Question: What is the date of the hearing as scheduled in the document?
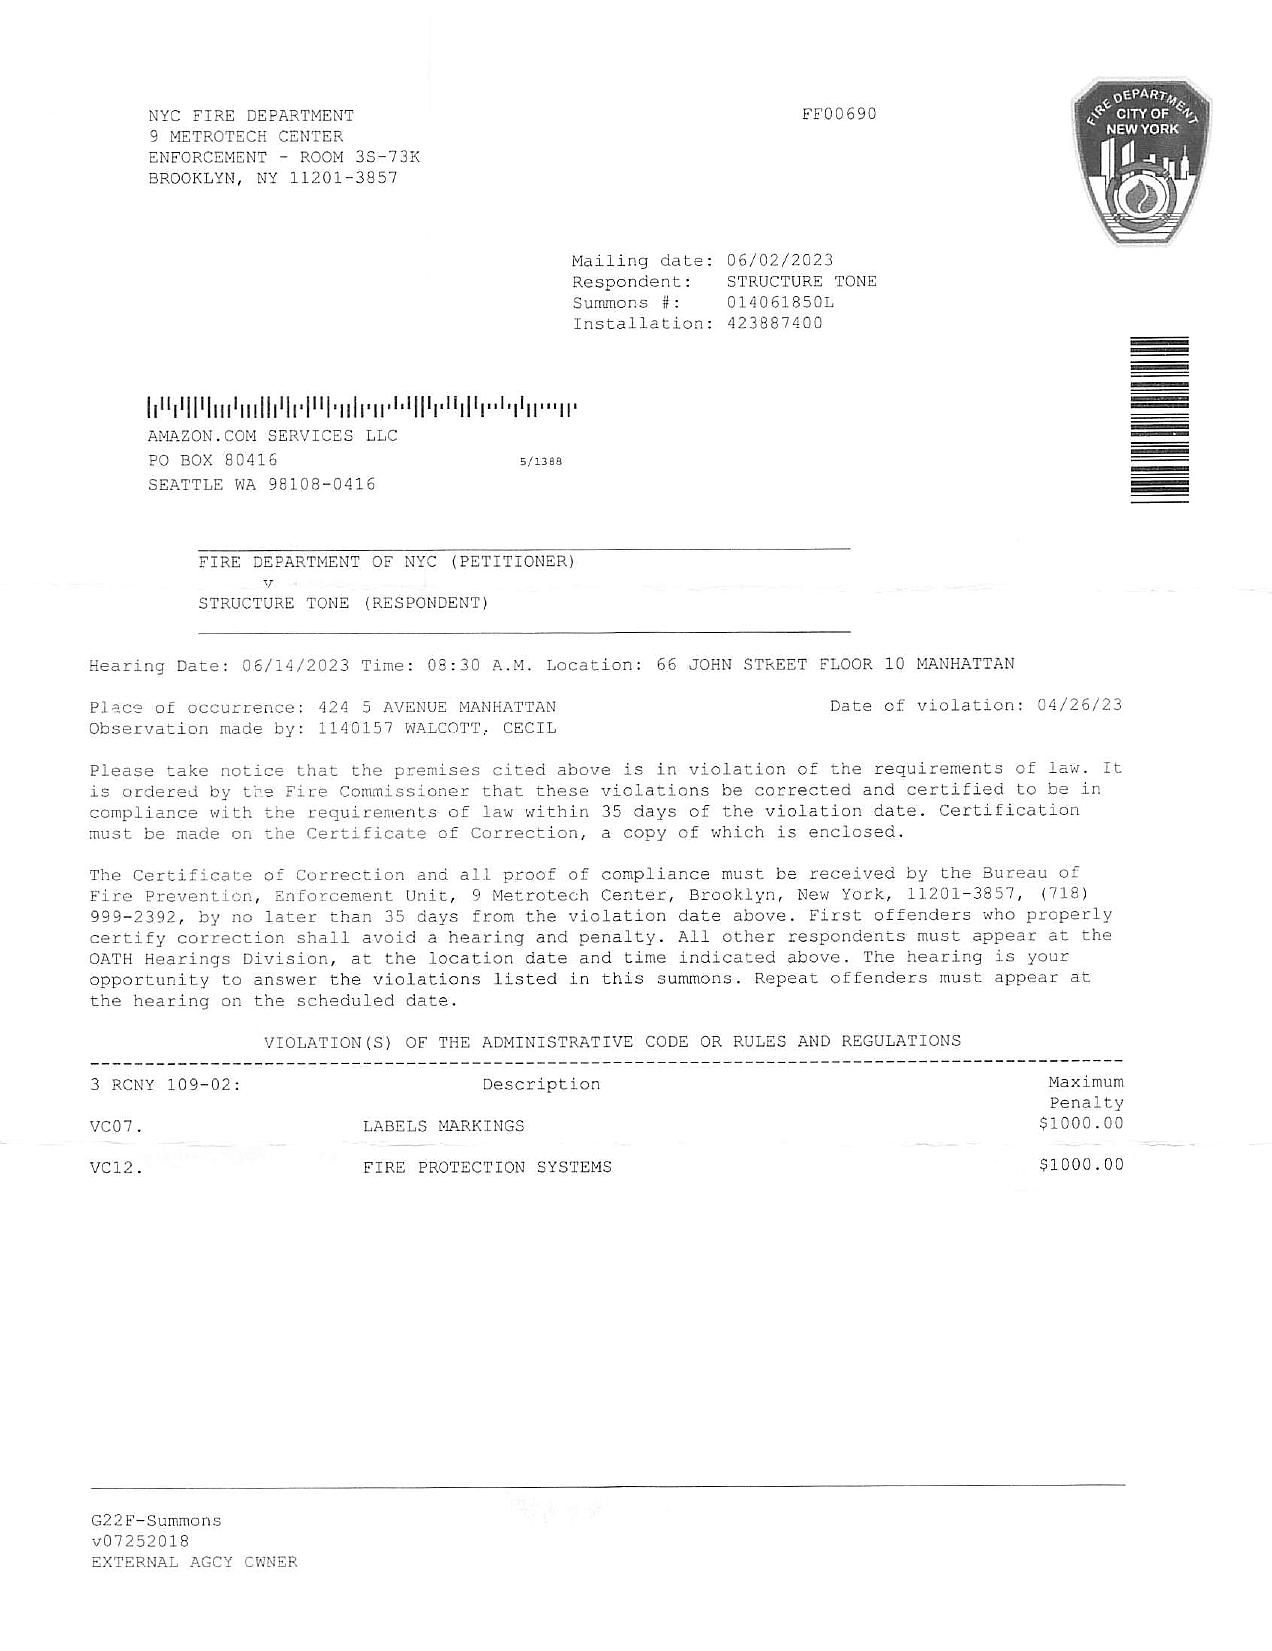
Answer: "6/14/23"